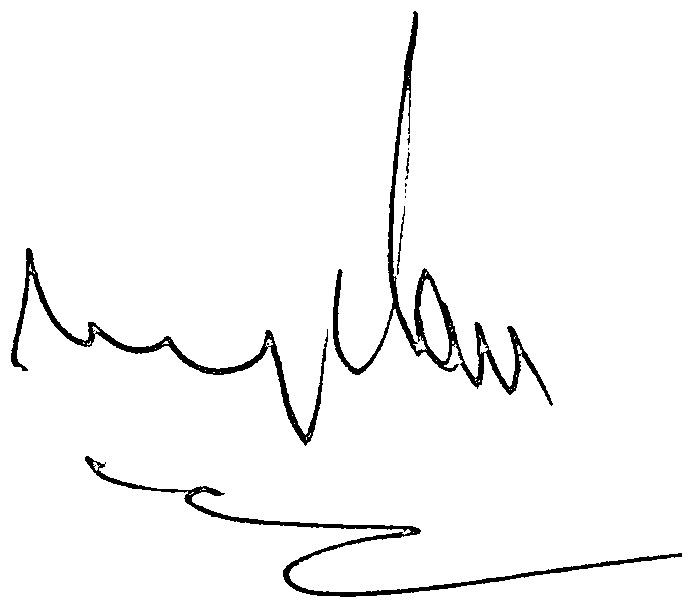
Signature of: paul chan mo po